Question: What is the filing due date as per the document?
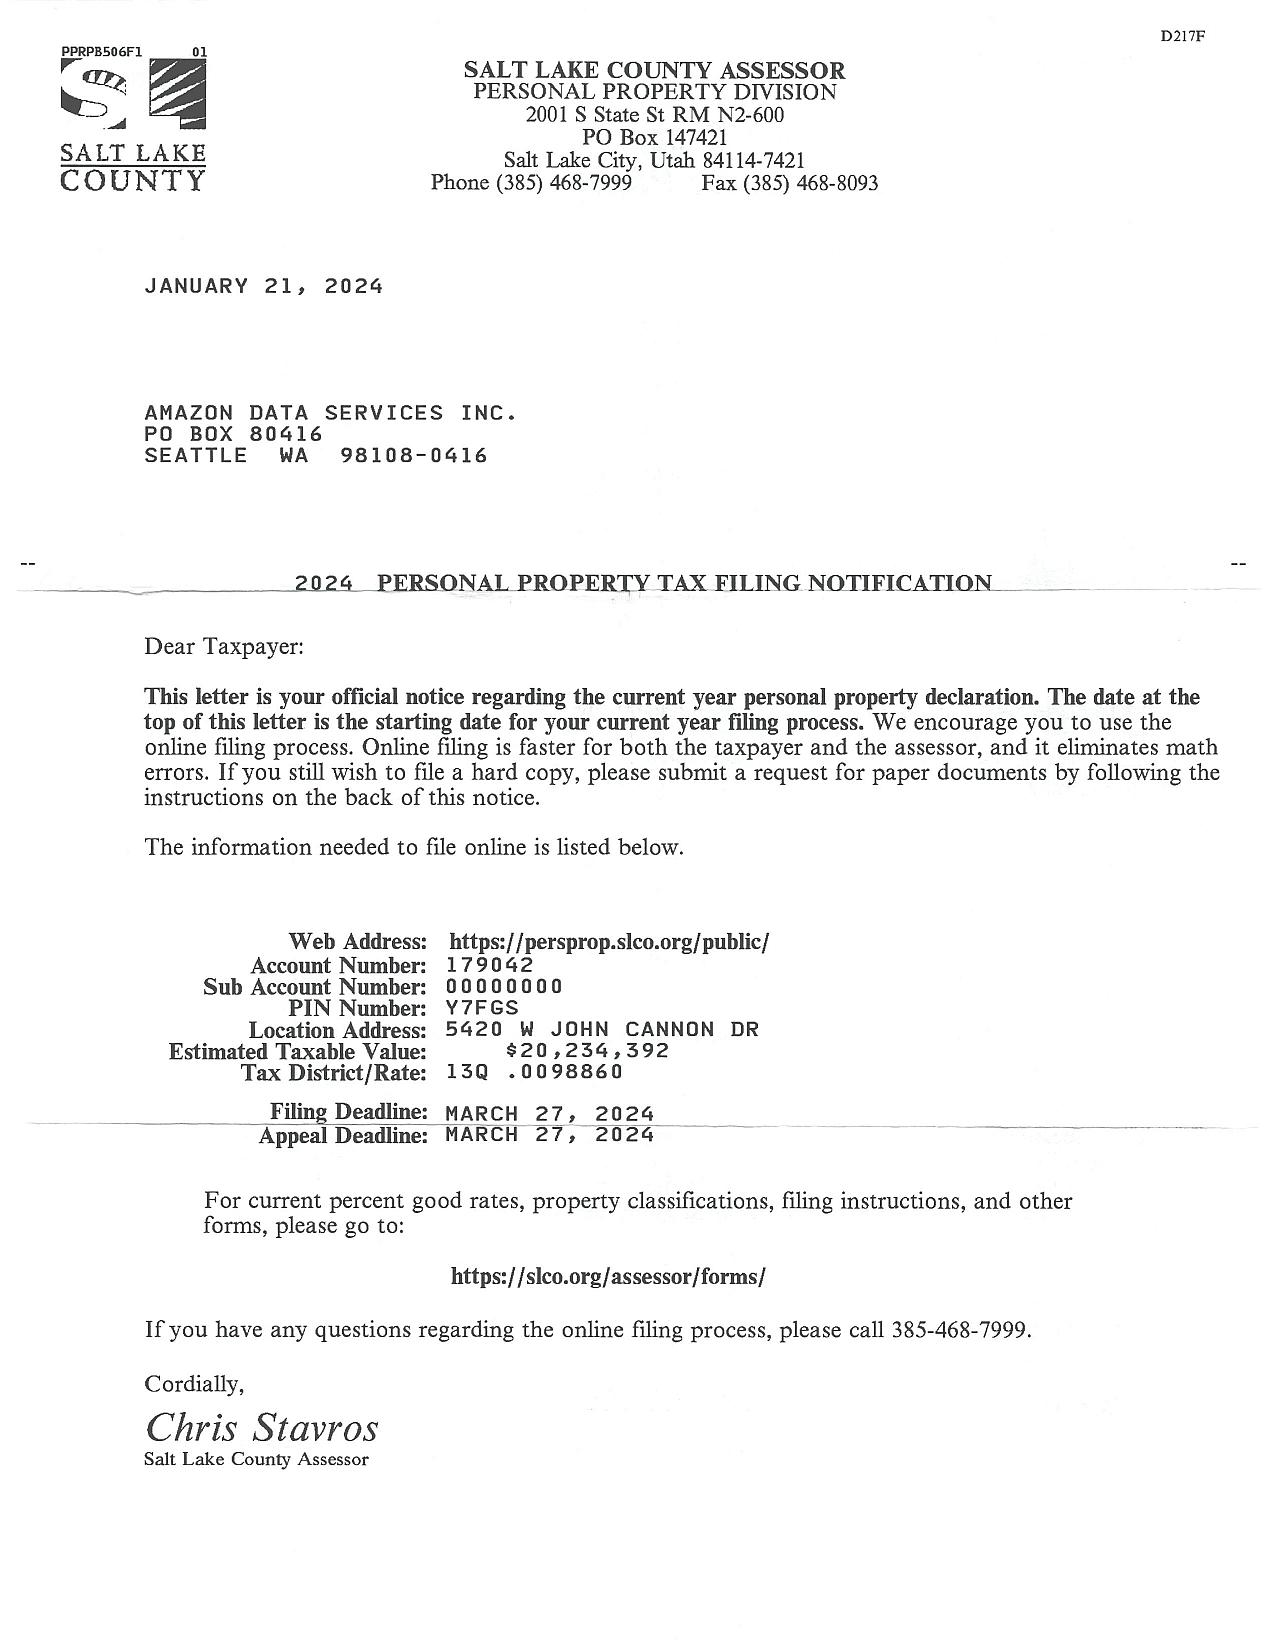
Answer: "27-Mar-24"